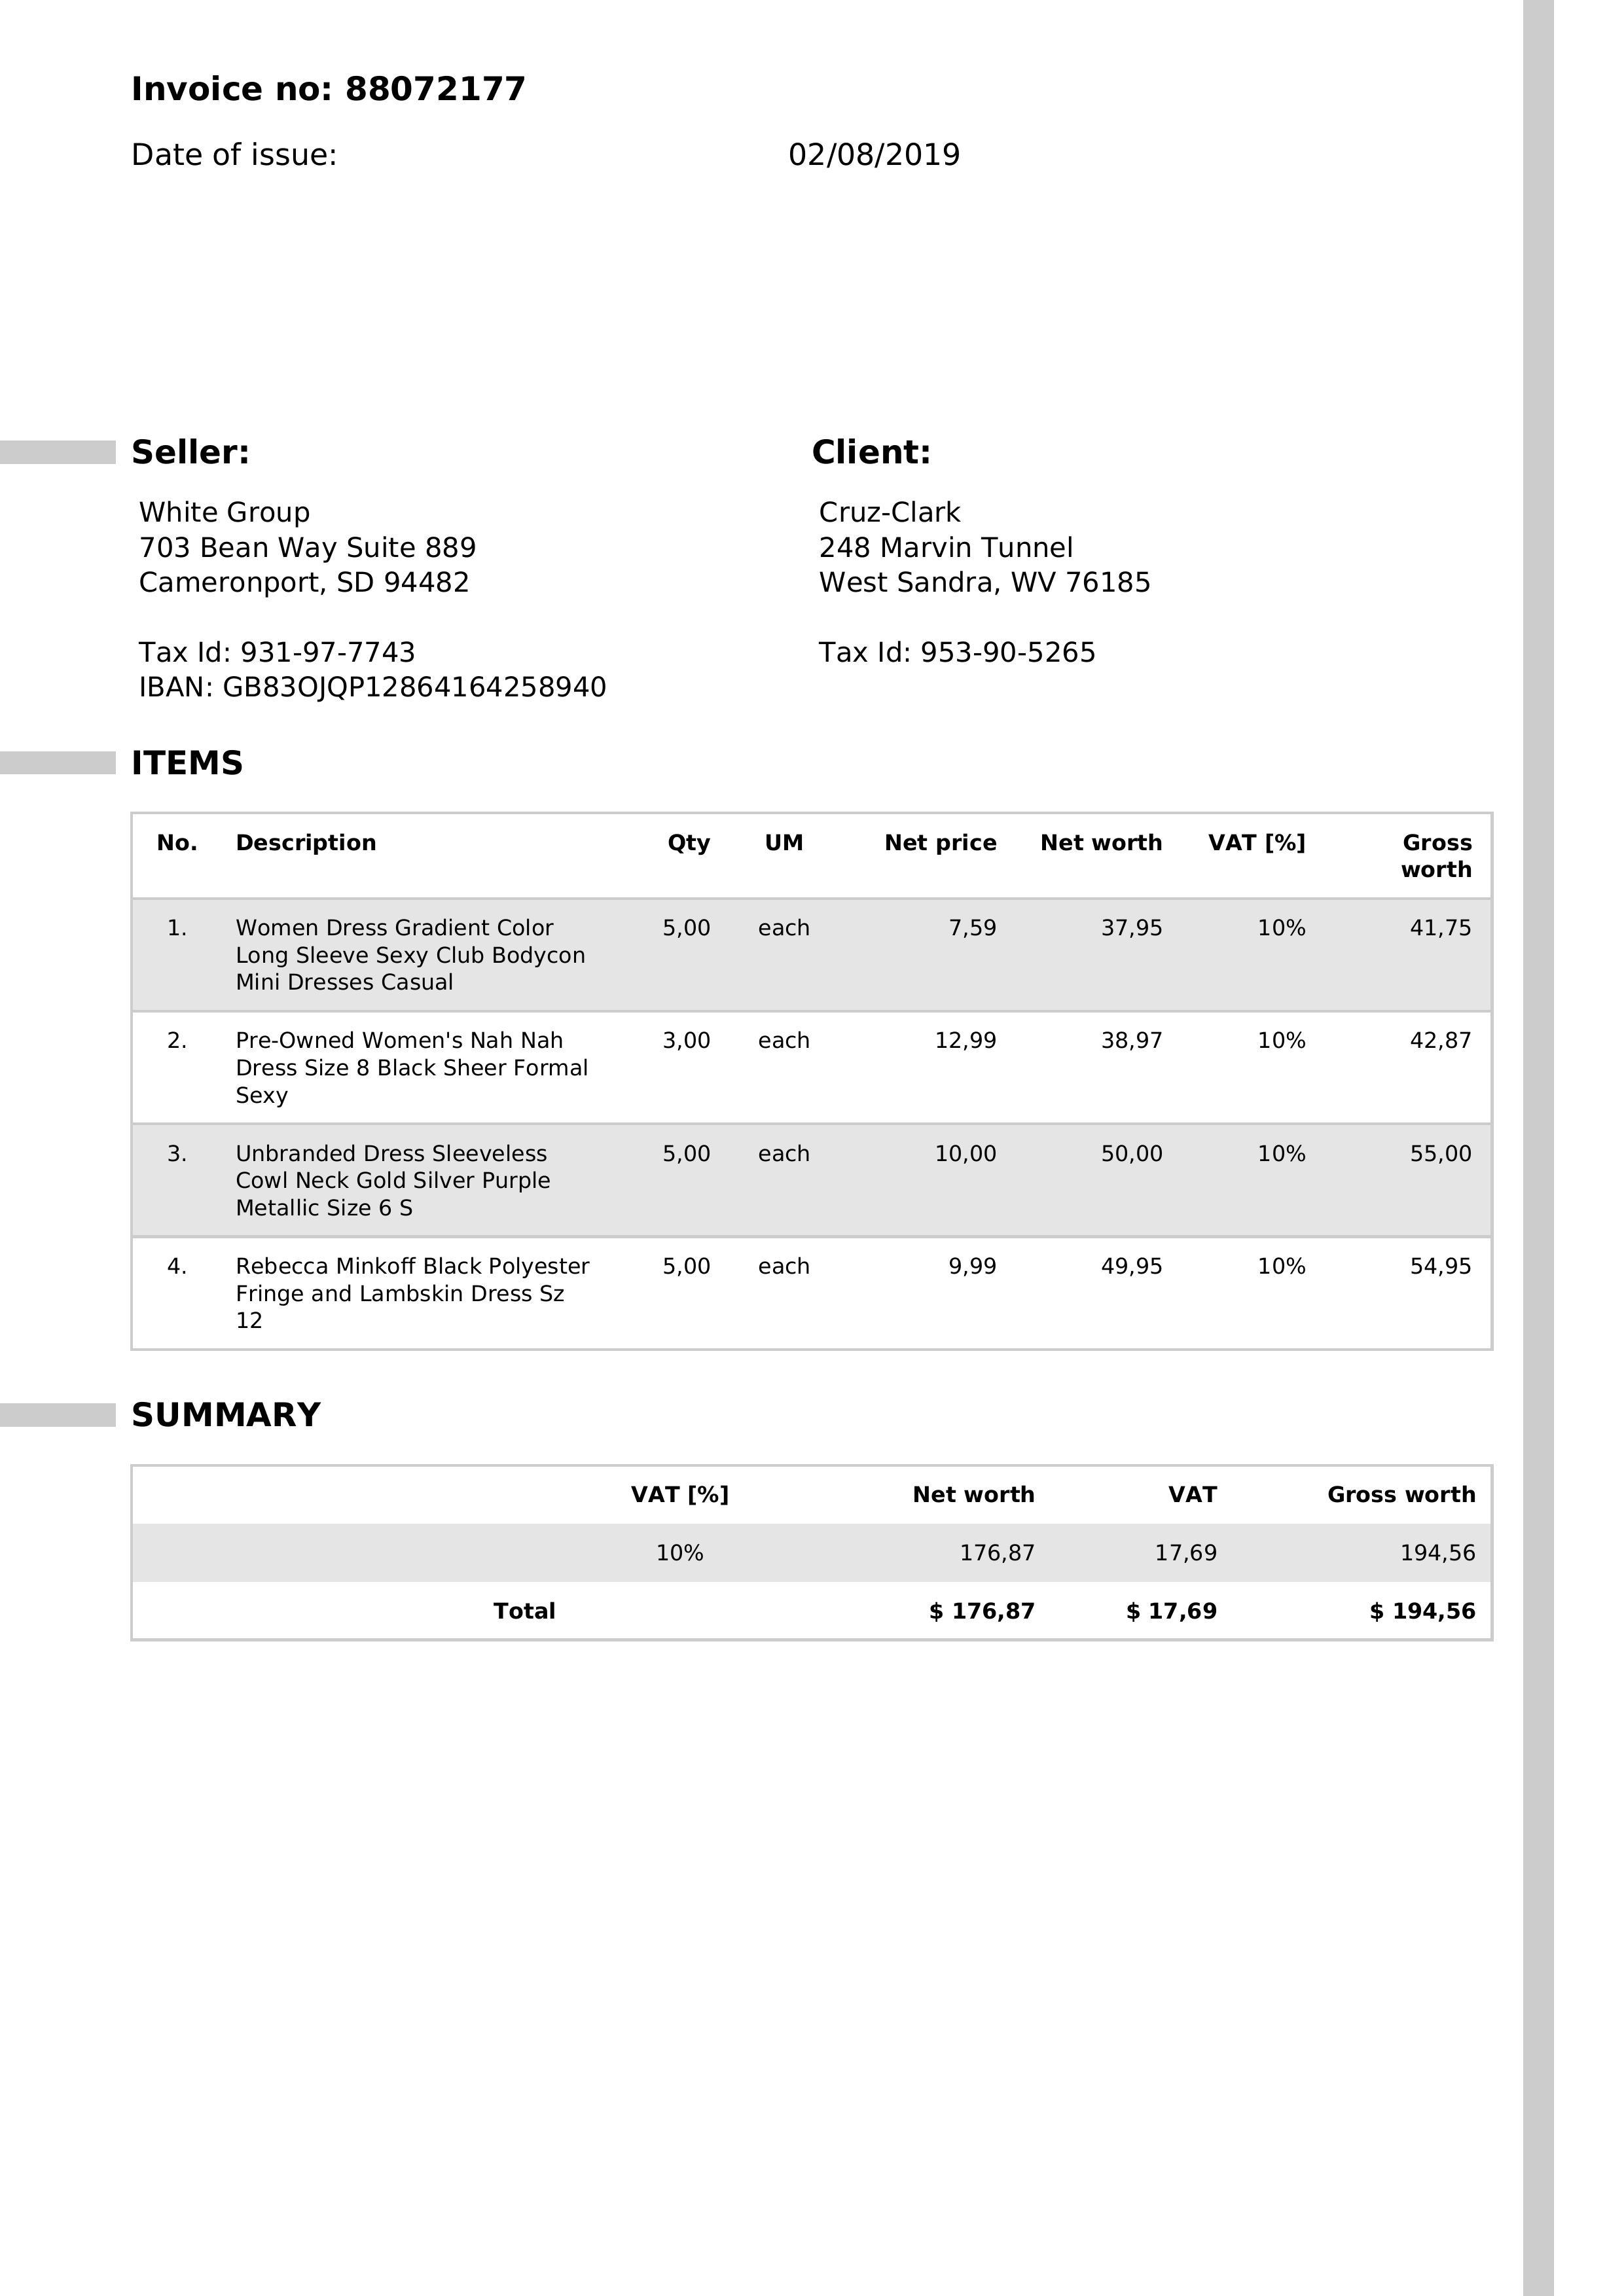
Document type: Invoice